Question: What is the suspected problem?
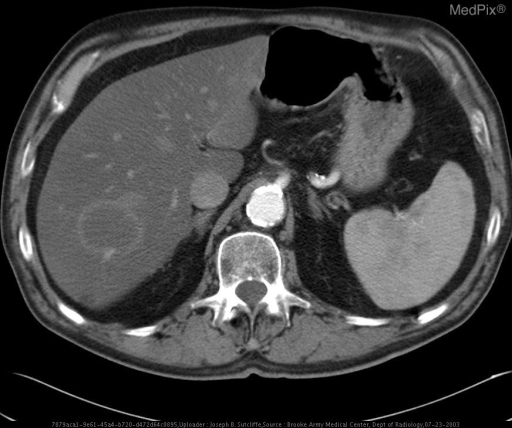
Answer: The findings suggest CECT demonstrates:
1. Two  masses in left lower lobe. The larger mass is approx. 4cm in diameter,  with a lobulated and spiculated margin.
2. 3.7 cm mass in the right posterior lobe of the liver with a vaguely enhancing margin and hypodense necrotic center.

Ultra-sound guided needle biopsy of the liver lesion images demonstrate a complex mass in the right posterior lobe of the liver, superior to the right kidney. One of the images demonstrates the biopsy needle in place at the periphery of the lesion.. Metastatic lesion in liver. Arterial phase of contrast CT.. The patient might have a history of 76 year old man with known primary lung cancer referred to radiology for 3 phase contrast enhanced abdominal CT to clarify liver lesion noted on prior study..